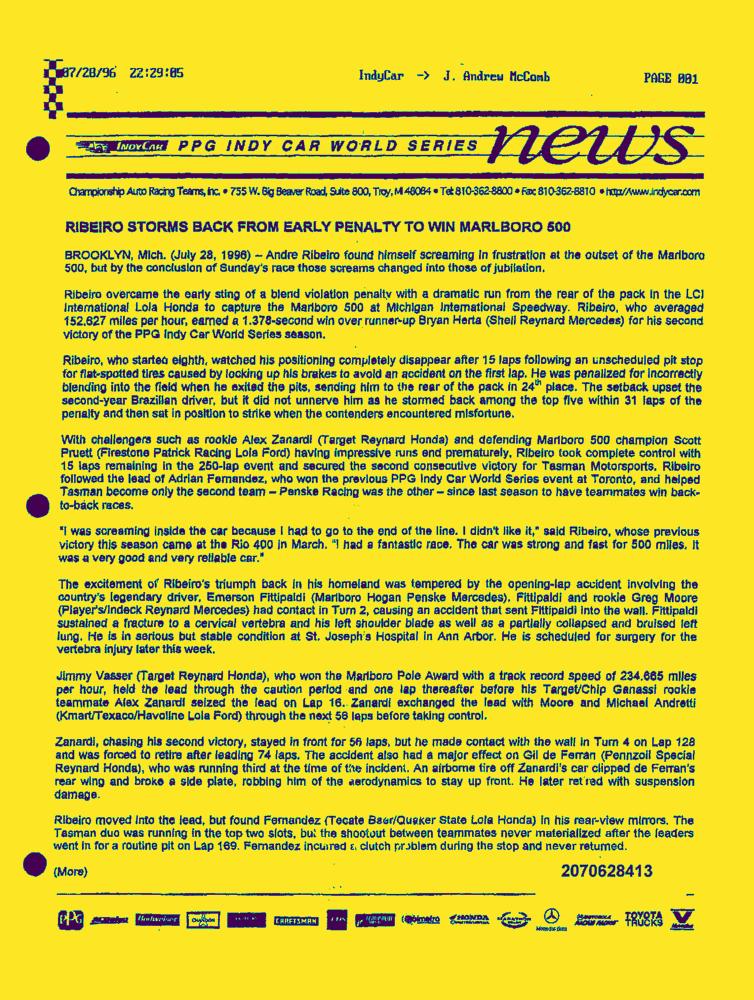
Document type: News-Article